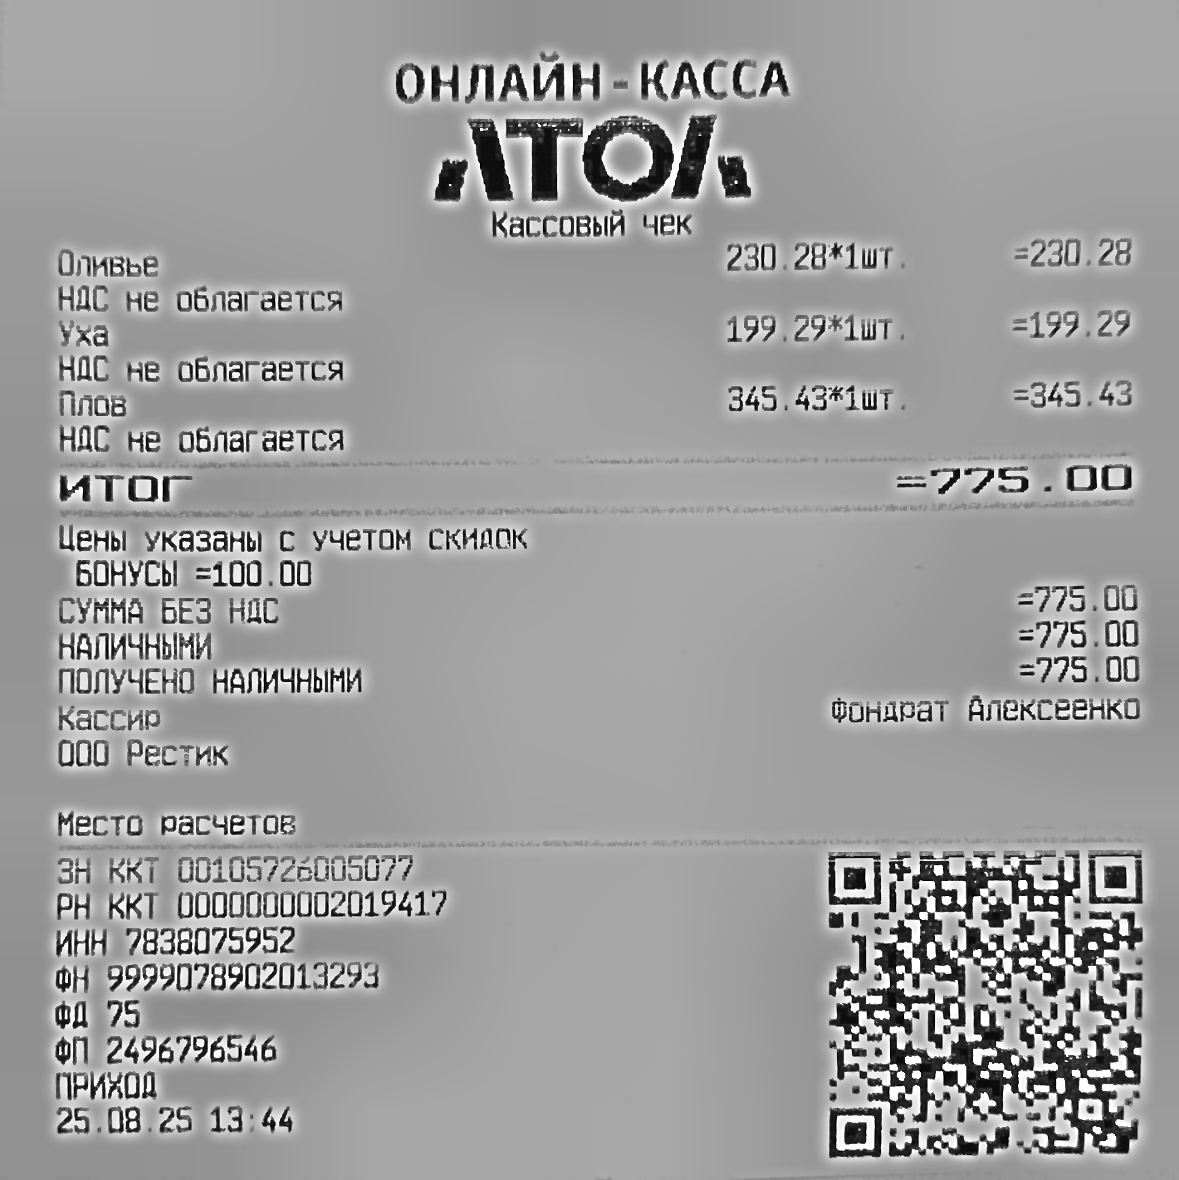
Продавец: ООО Рестик
ИНН: 7838075952
Дата: 25.08.25
Товары: Оливье; уха; плов
Количество: 1.000; 1.000; 1.000
Цена: 230.28; 199.29; 345.43
Сумма: 230.28; 199.29; 345.43
Итого: 775.00